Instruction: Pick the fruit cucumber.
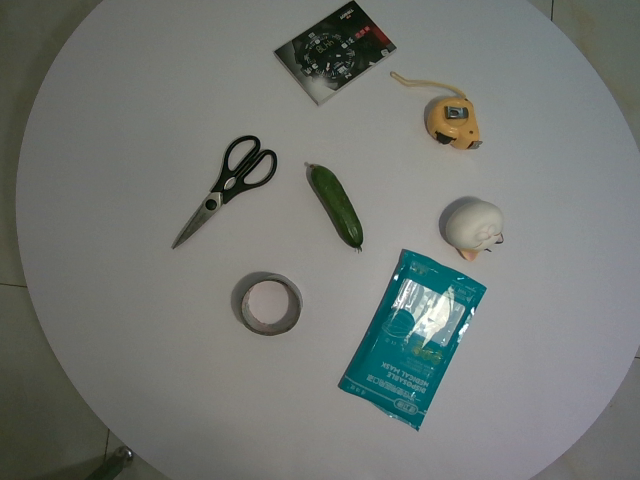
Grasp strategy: vertical